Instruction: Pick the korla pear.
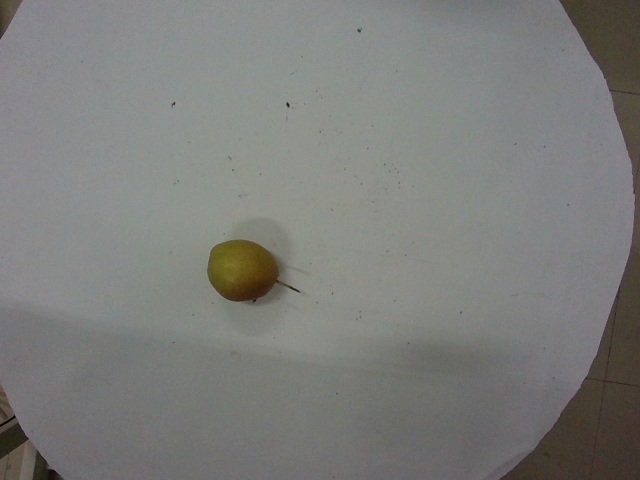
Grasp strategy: vertical